Question: What is the mailing or notice date provided in the document?
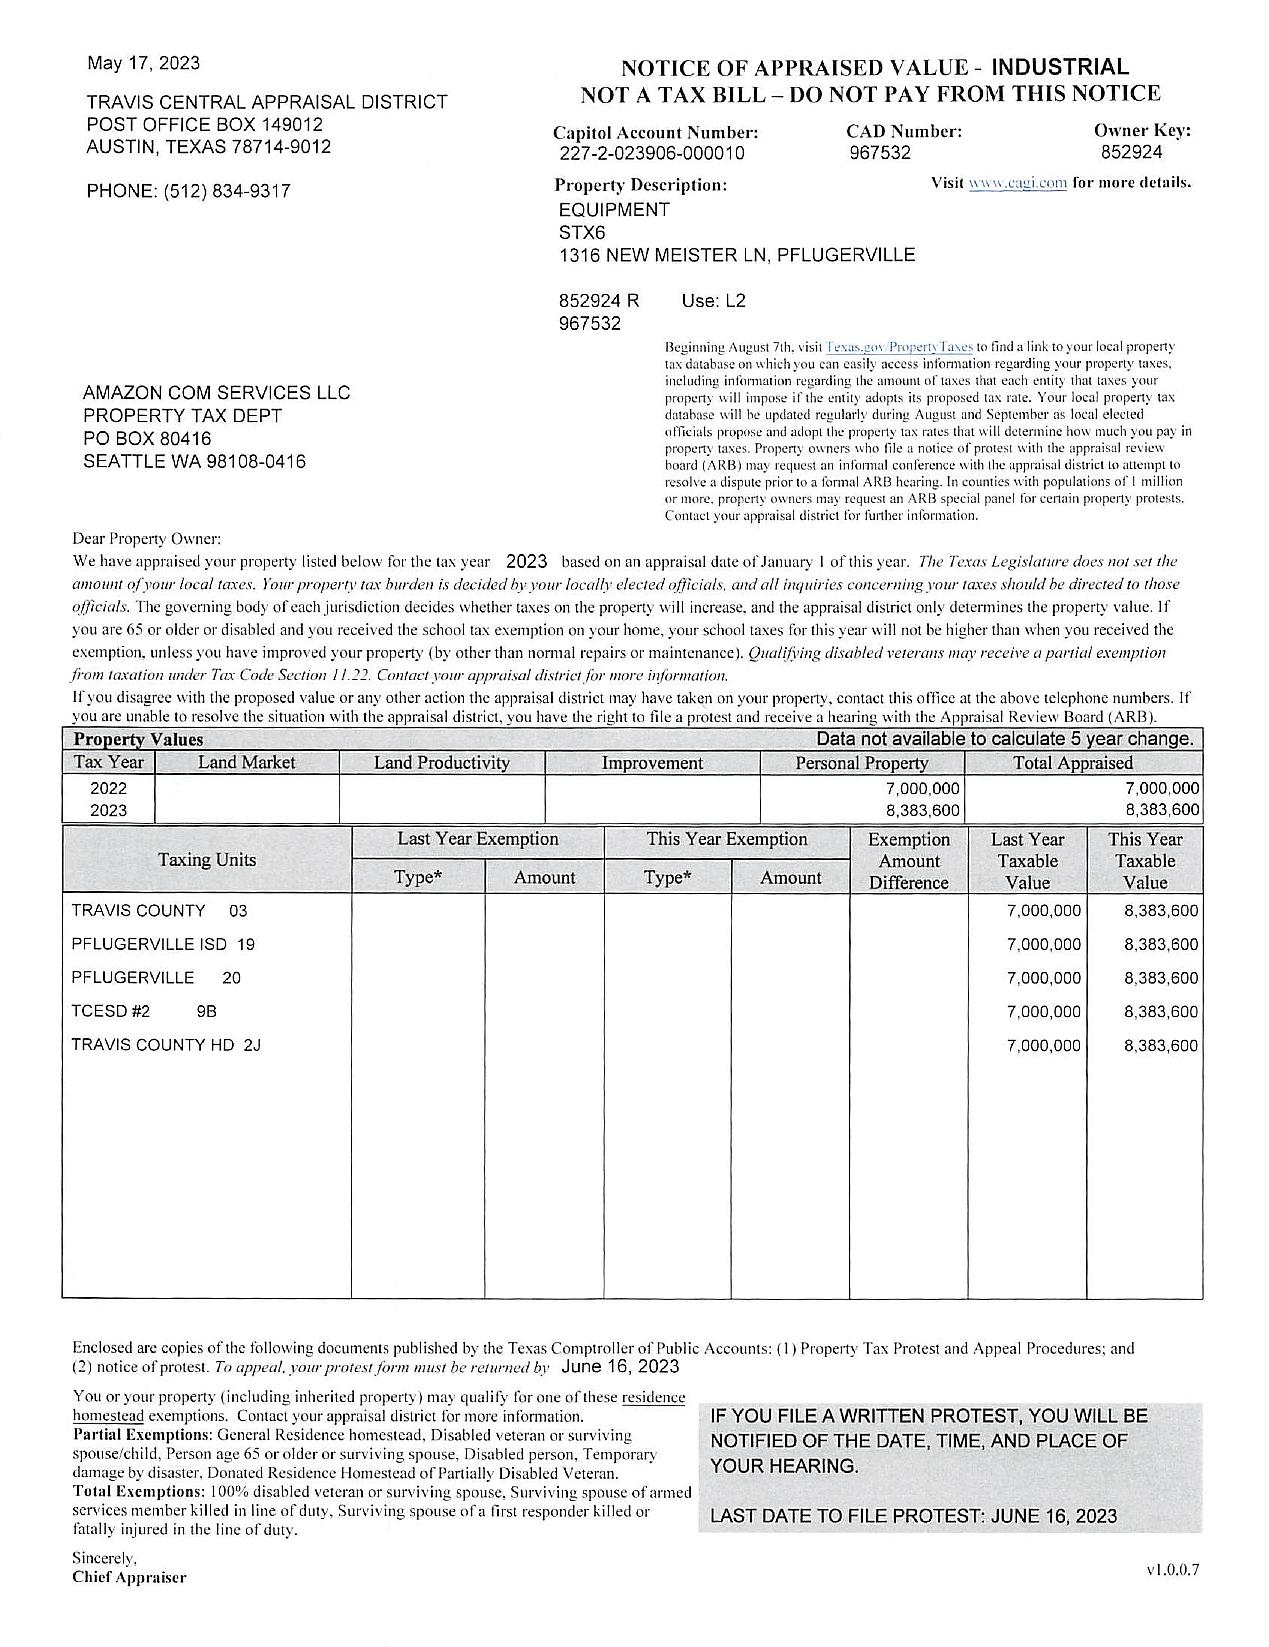
Answer: "17-May-23"